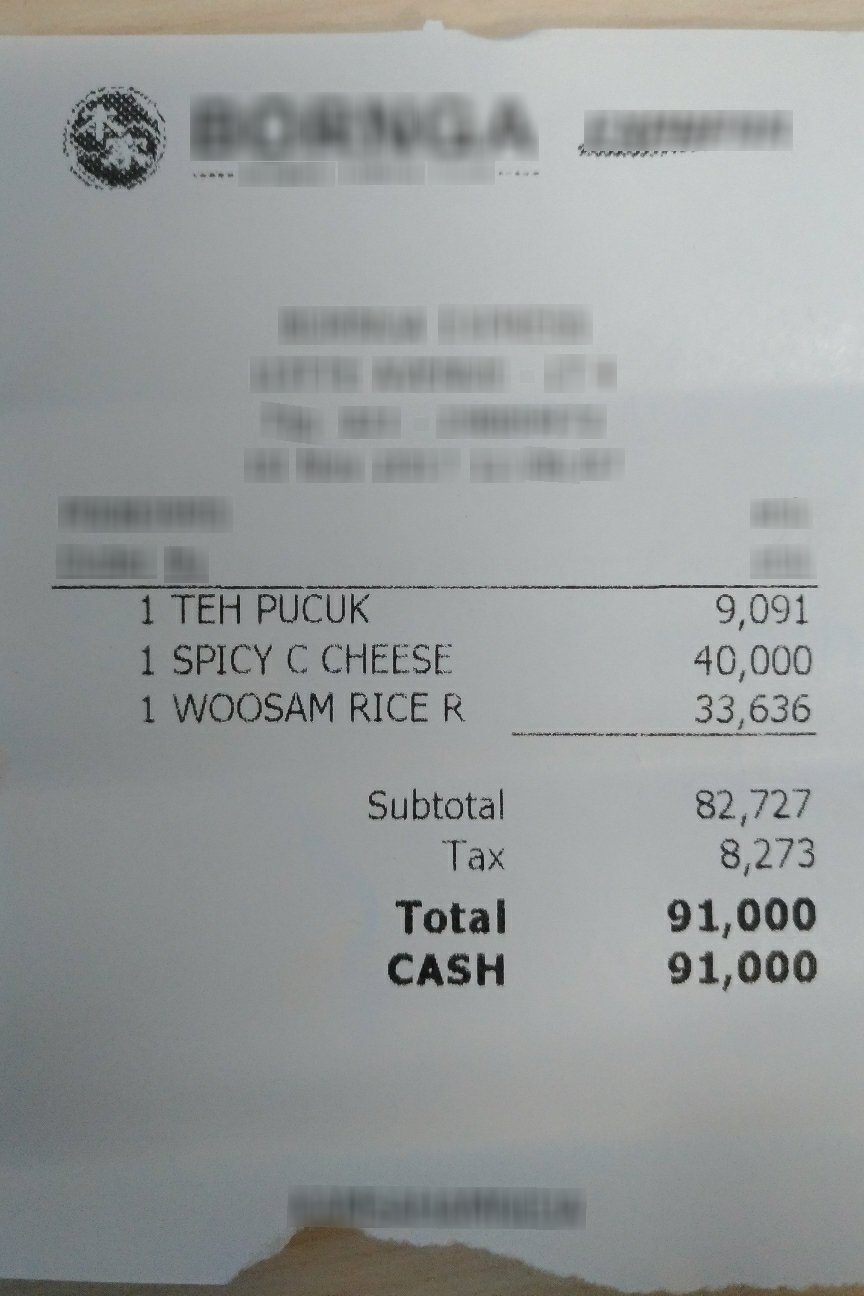
Number of items: 3
Subtotal: 82,727
Tax: 8,273
Total: 91,000
OCR text regions:
text: 1
text: TEH
text: PUCUK
text: 9,091
text: 1
text: SPICY
text: C
text: CHEESE
text: 40,000
text: 1
text: WOOSAM
text: RICE
text: R
text: 33,636
text: Subtotal
text: 82,727
text: Tax
text: 8,273
text: Total
text: 91,000
text: CASH
text: 91,000